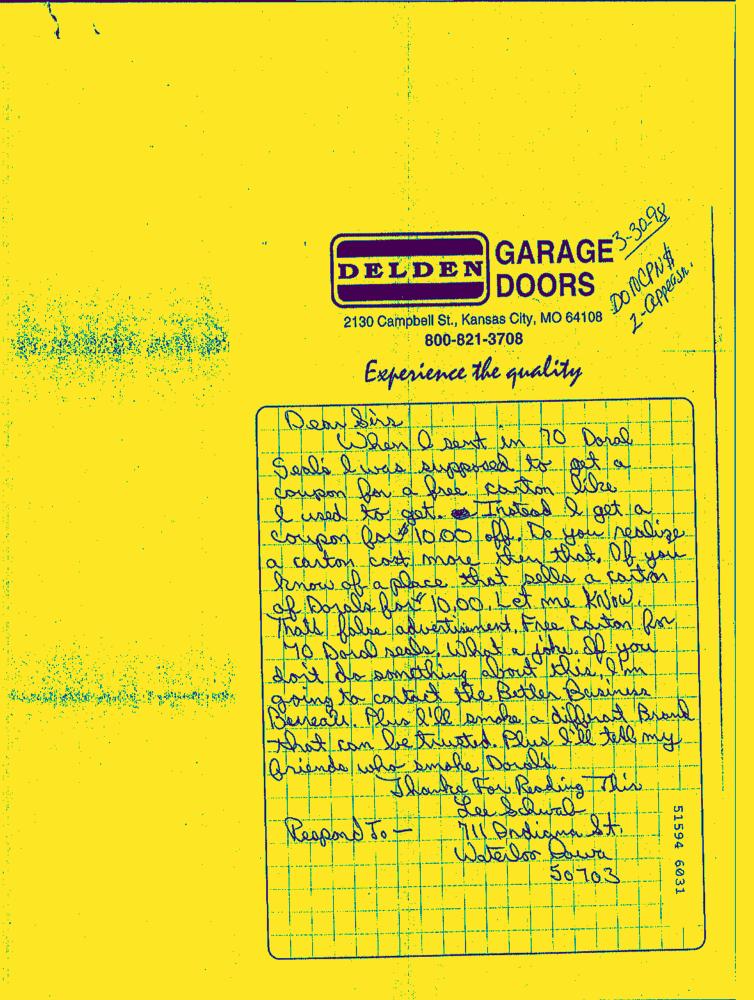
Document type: Hand-Written